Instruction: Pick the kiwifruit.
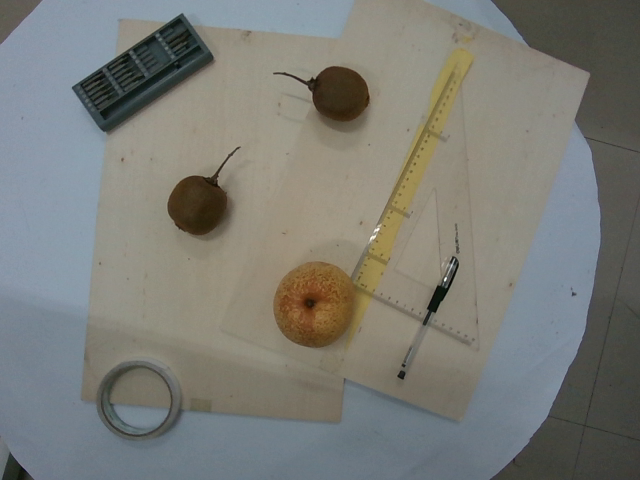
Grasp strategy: vertical